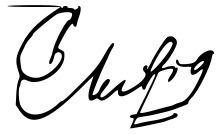
Signature of: enrique hertzog